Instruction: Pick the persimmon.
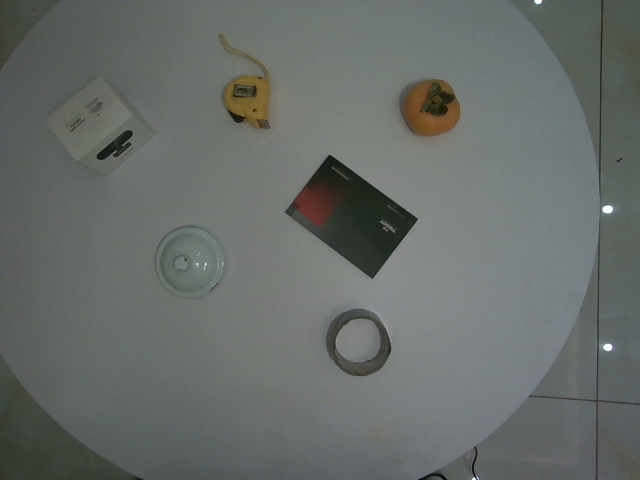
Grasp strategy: vertical